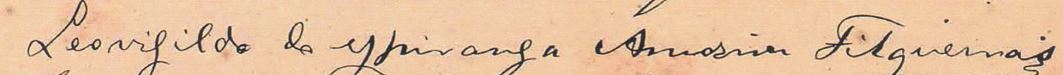
Signature of: leovigildo filgueiras